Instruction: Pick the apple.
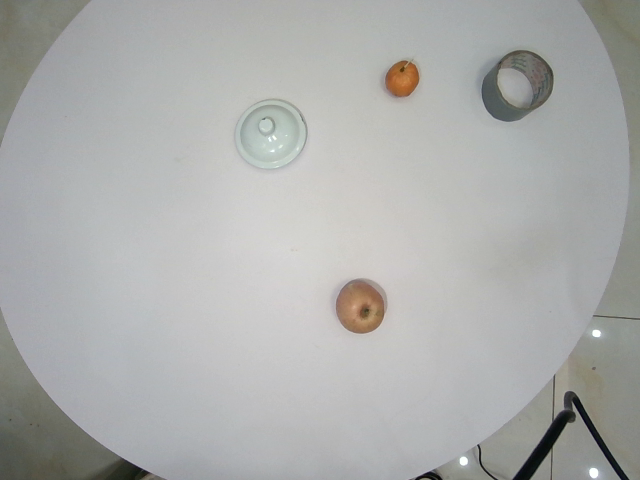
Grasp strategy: vertical